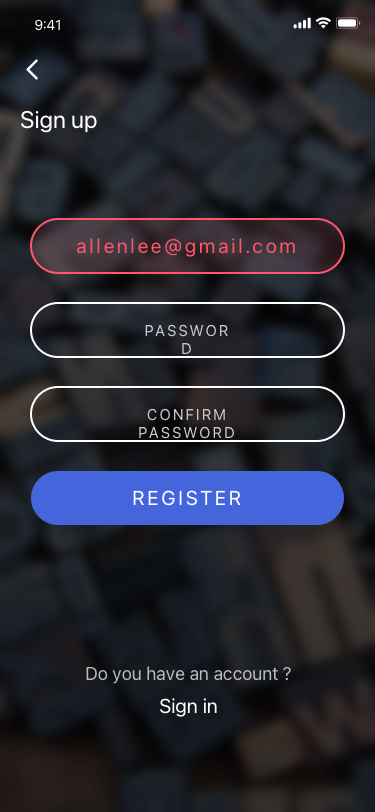
Text in this UI design:
Sign up
allenlee@gmail.com
Password
Confirm Password
Register
Do you have an account ?
Sign in